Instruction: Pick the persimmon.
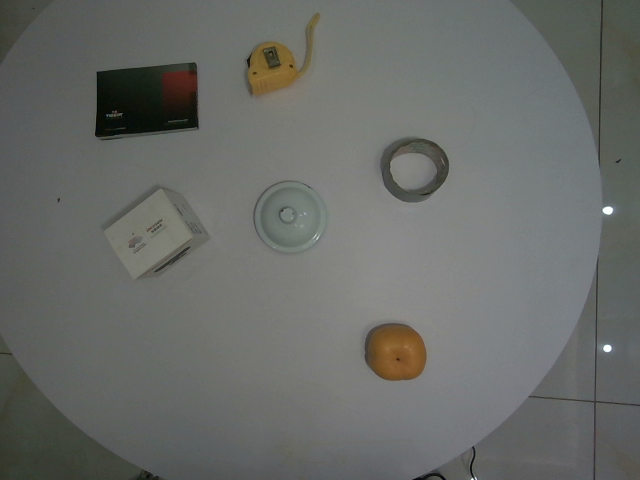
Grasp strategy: vertical